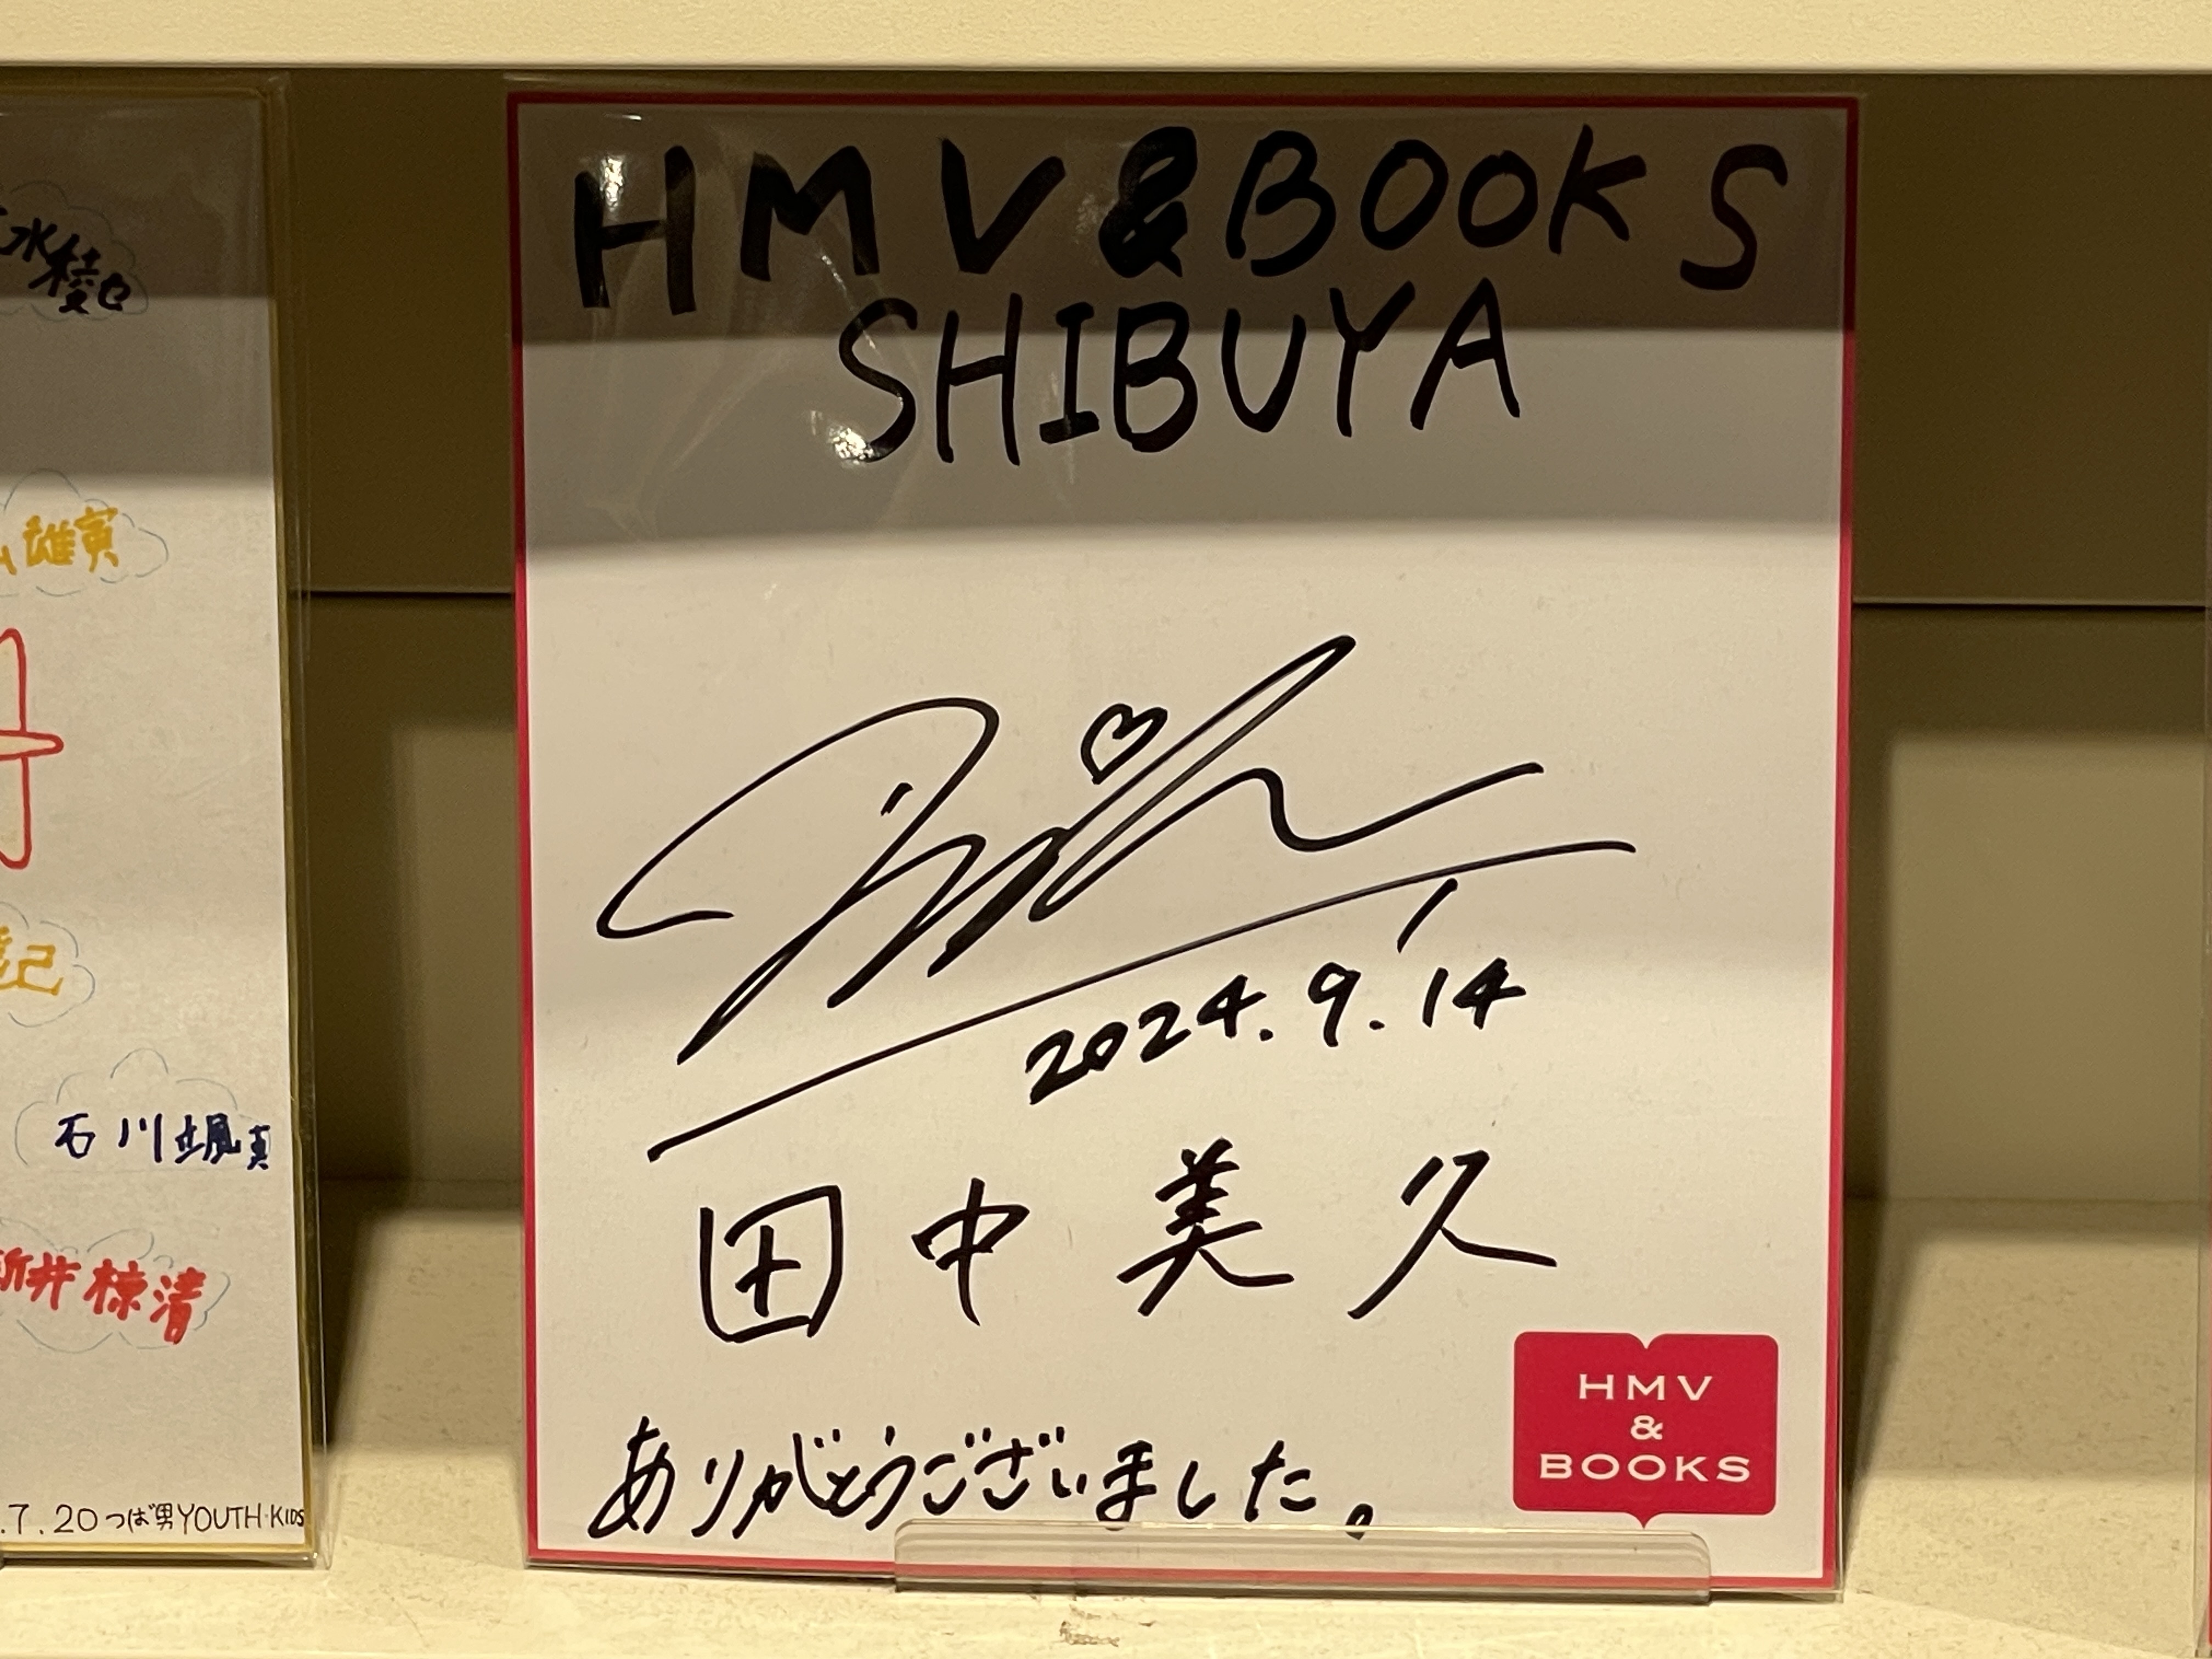
Signature of: miku tanaka